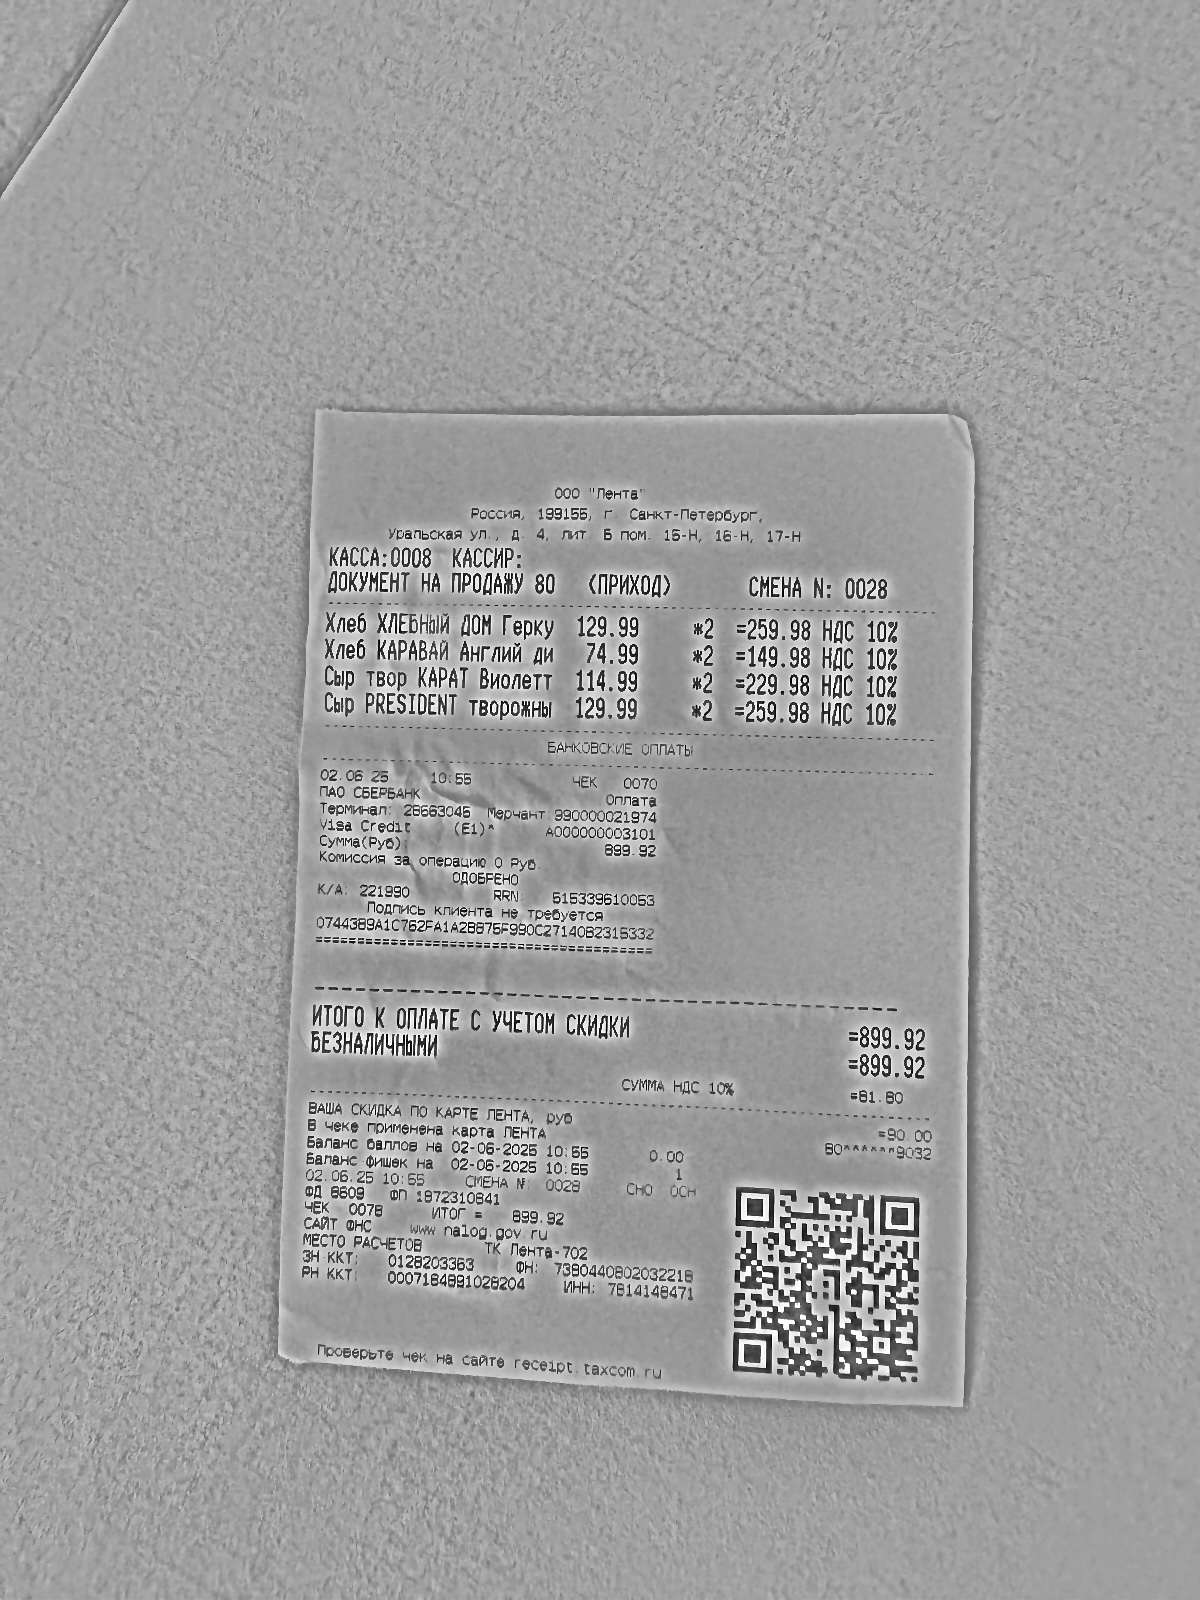
Продавец: ООО "Пента"
ИНН: 7814148471
Дата: 02.06.23
Товары: Хлеб ХЛЕБНЫЙ ДОМ Герку; Хлеб КАРАВАЙ АНГЛИЙ ДИ; Сыр ТВОР КАРАТ Виолетт; Сыр PRESIDENT творожны
Количество: 2.000; 2.000; 2.000; 2.000
Цена: 129.99; 74.99; 114.99; 129.99
Сумма: 259.98; 149.98; 229.98; 259.98
Итого: 899.92